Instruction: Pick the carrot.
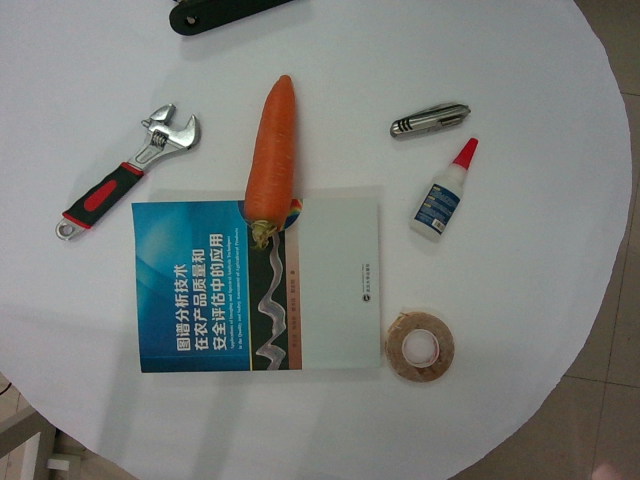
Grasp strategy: vertical